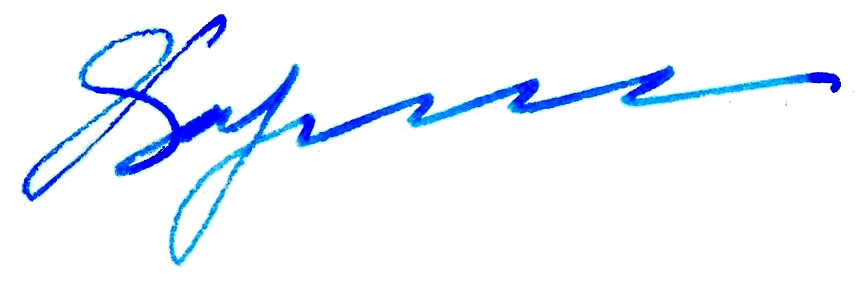
Signature of: georgy kharitonov